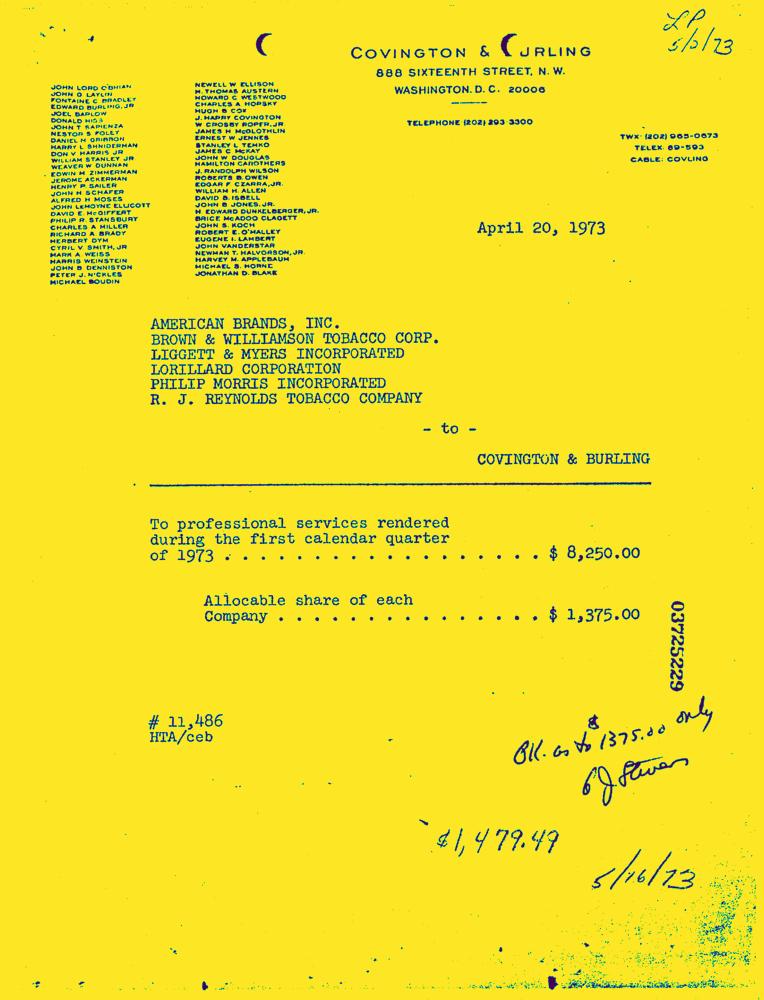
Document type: Invoice-Doc